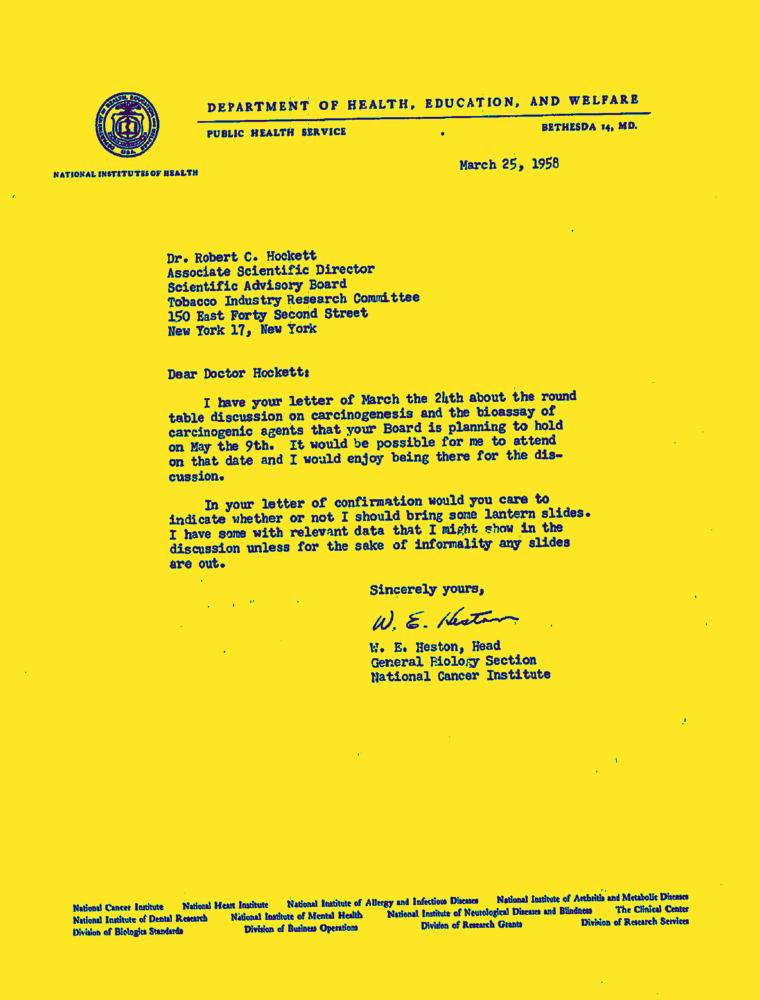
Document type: Letter-Doc